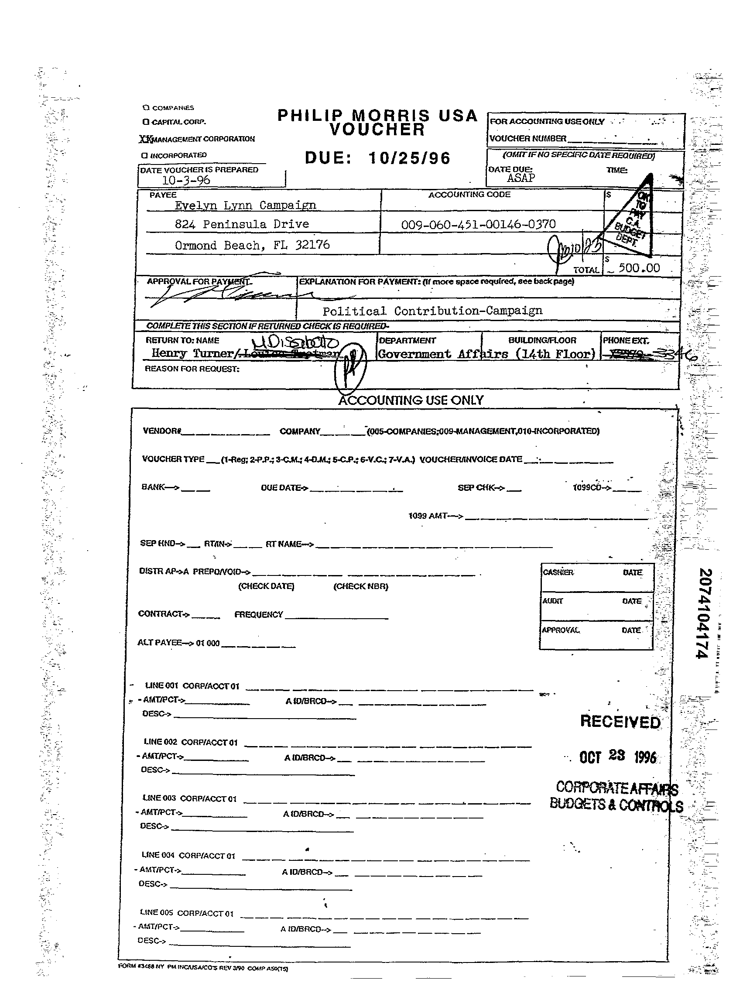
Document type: Invoice